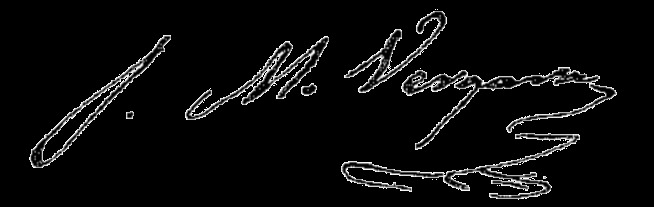
Signature of: josé maria vergara y lozano